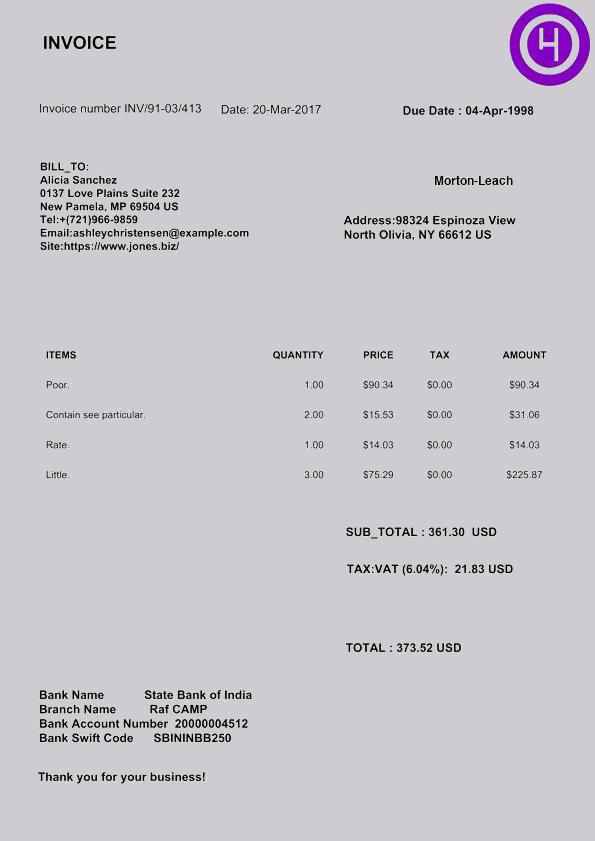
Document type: Invoice